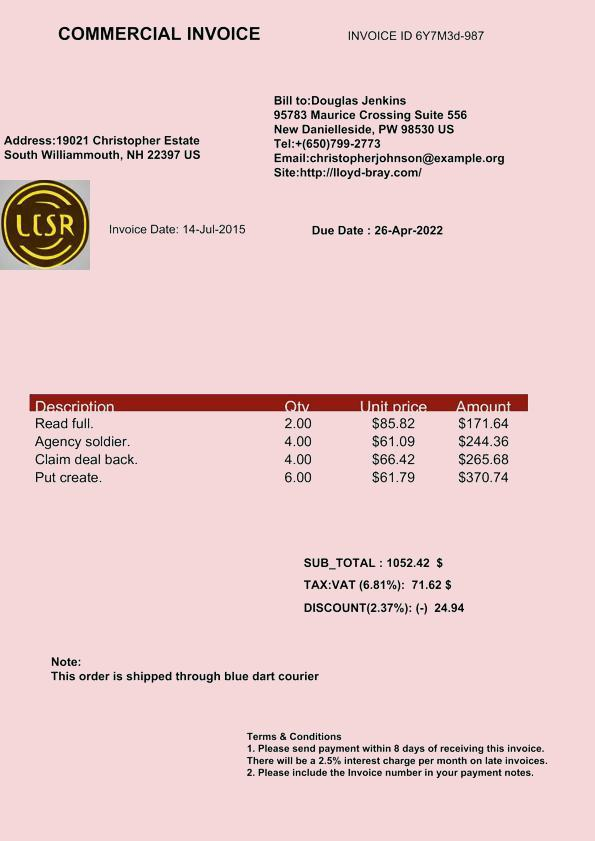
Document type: Invoice